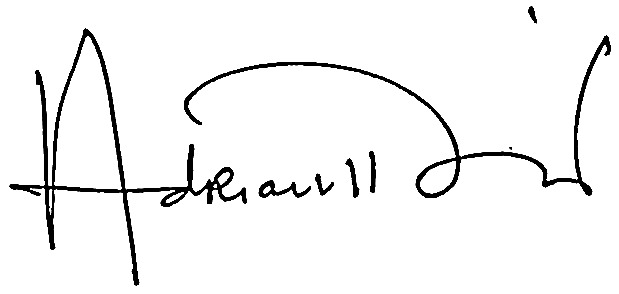
Signature of: adriaan van dis